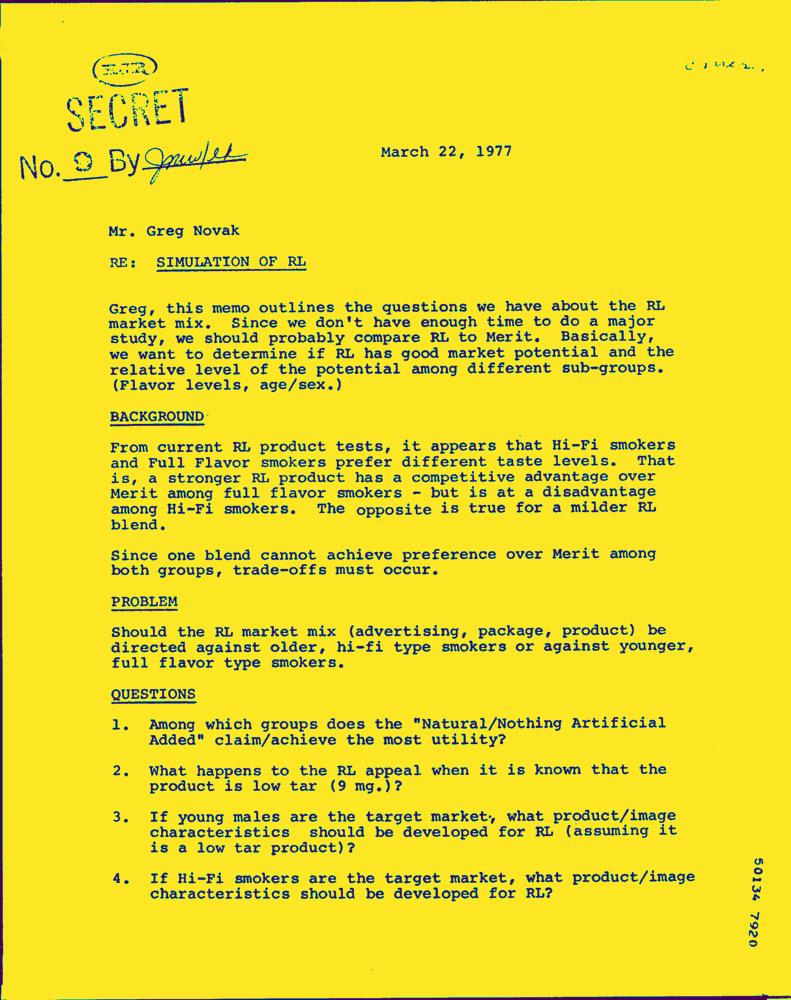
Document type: Letter-Doc